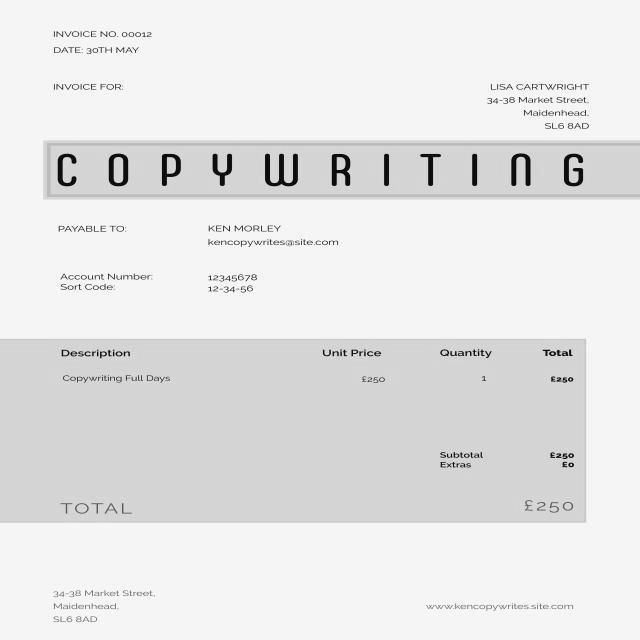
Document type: Invoice